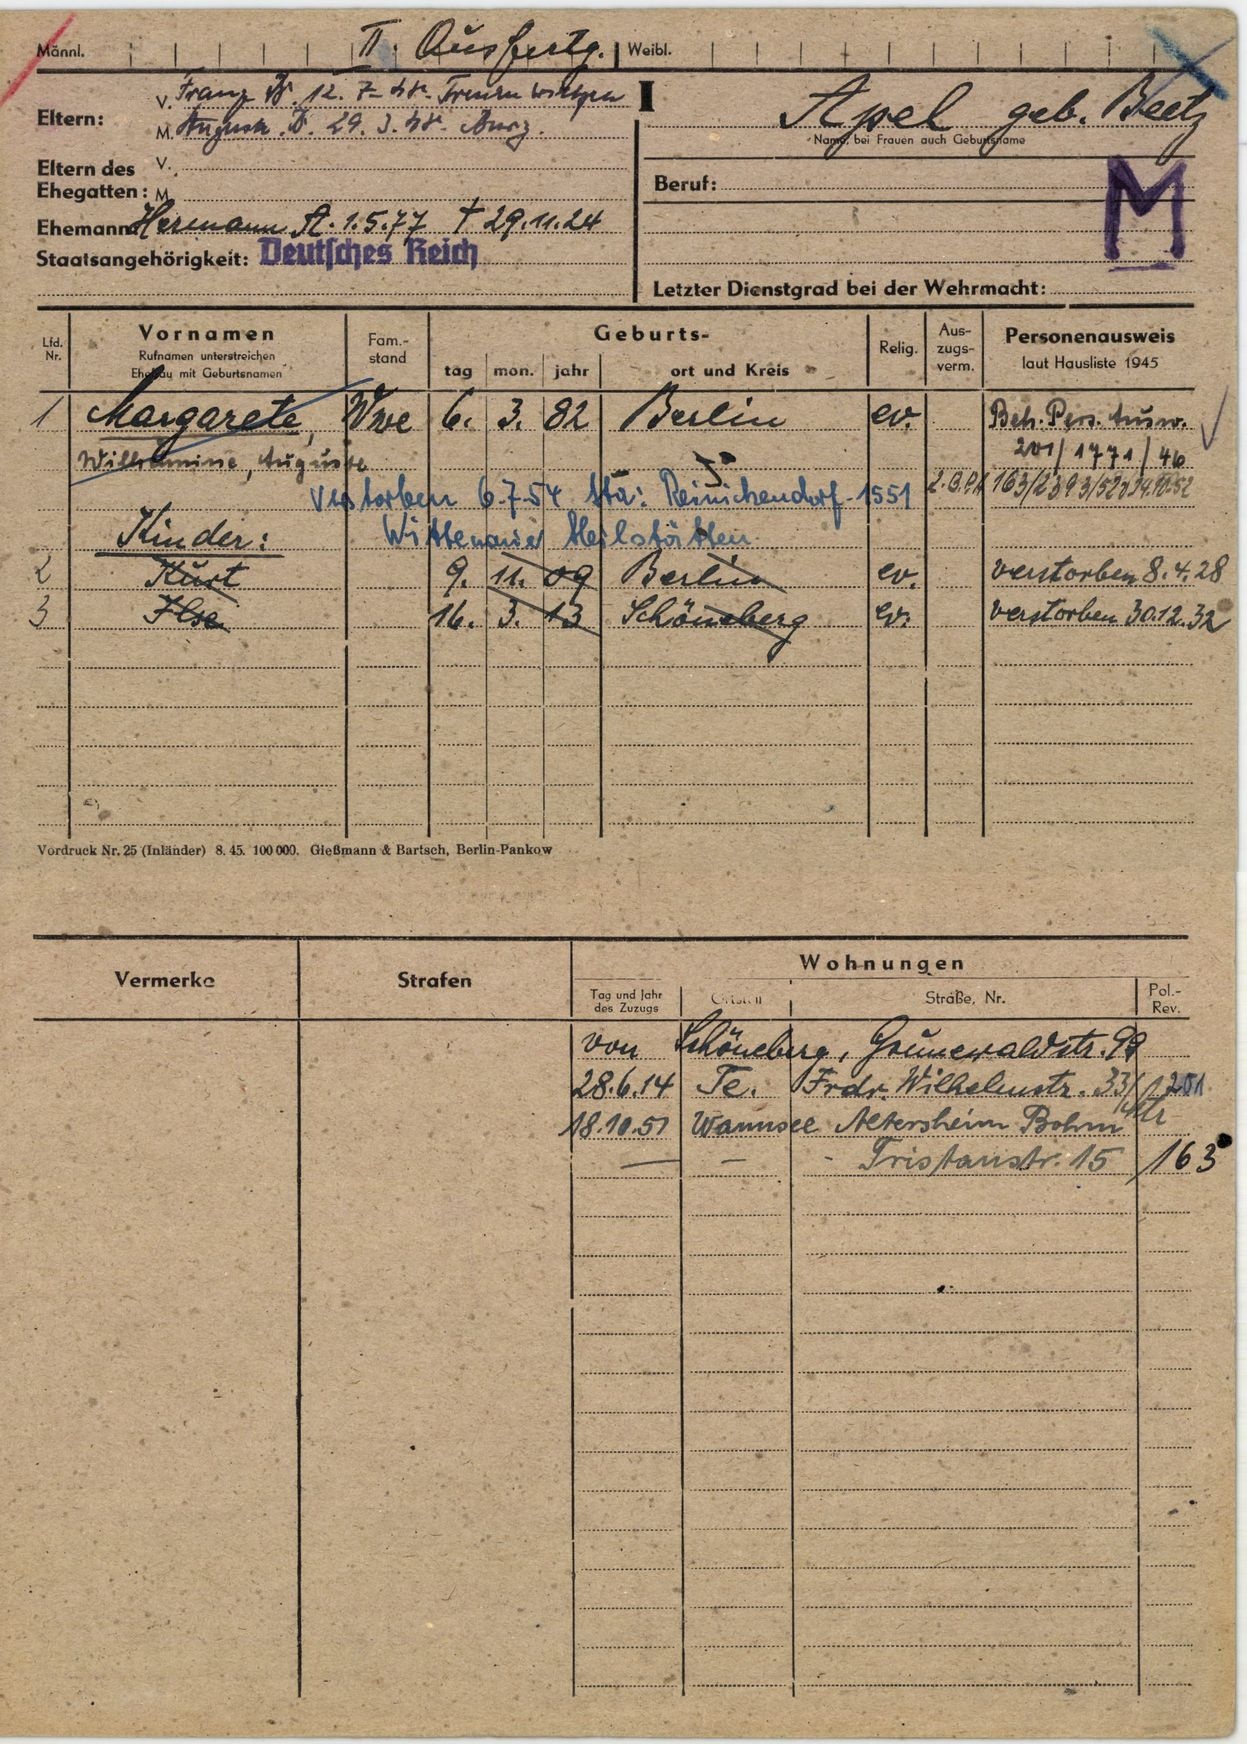
Apel geb. Beetz